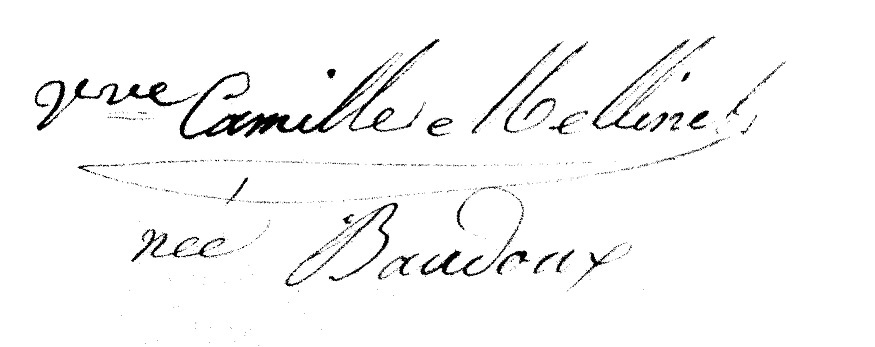
Signature of: séraphie félicité baudoux